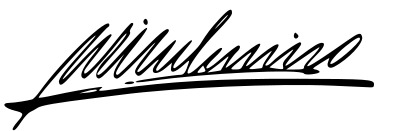
Signature of: wilhelmina of the netherlands